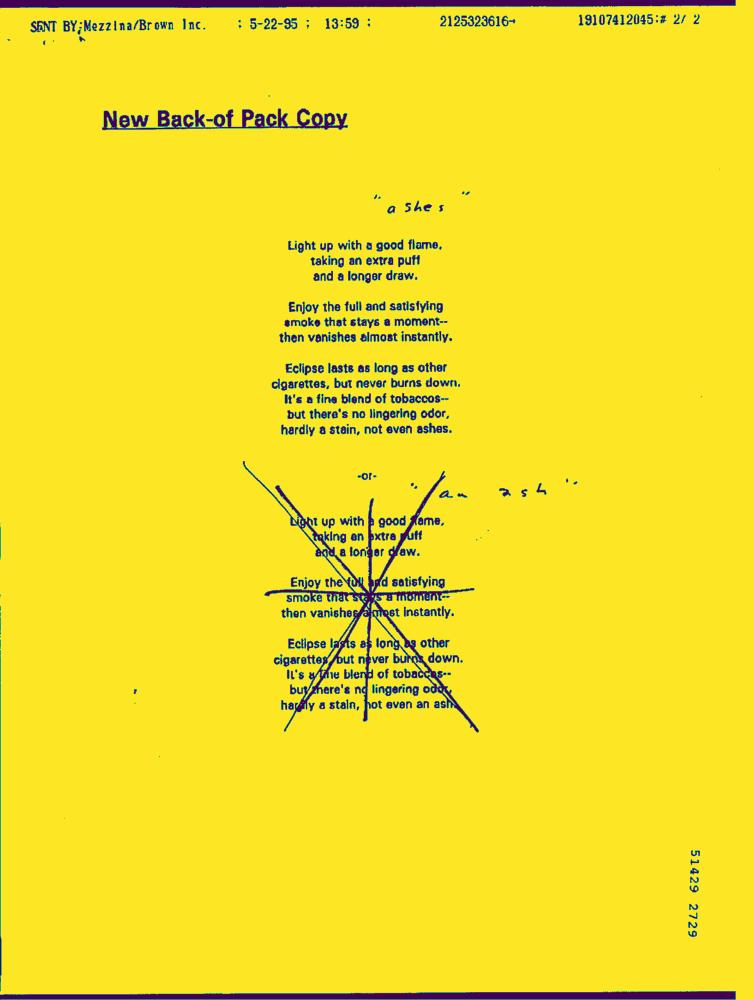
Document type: AD